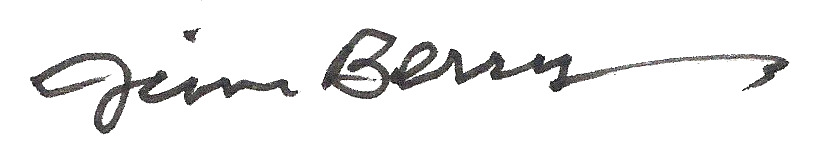
Signature of: jim berry